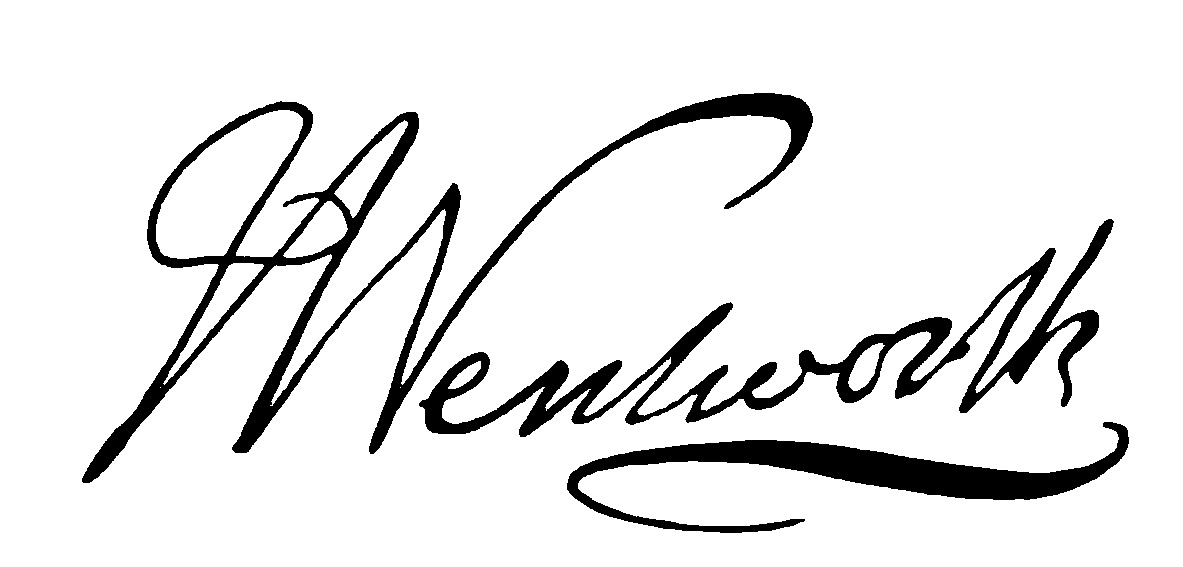
Signature of: john wentworth